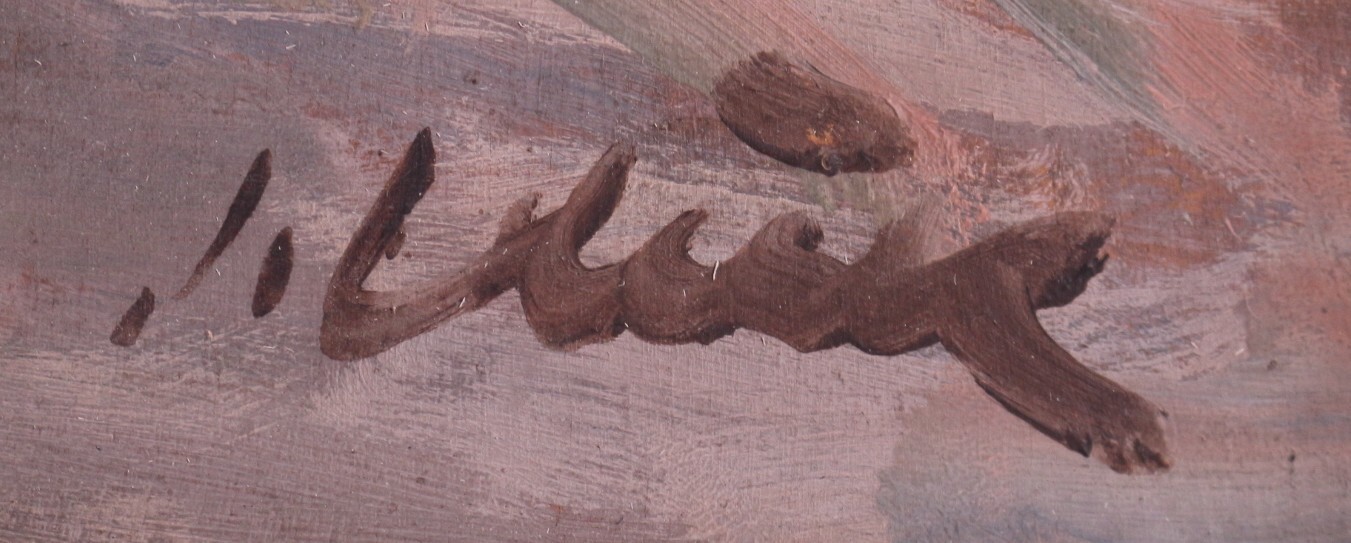
Signature of: jindra vlček